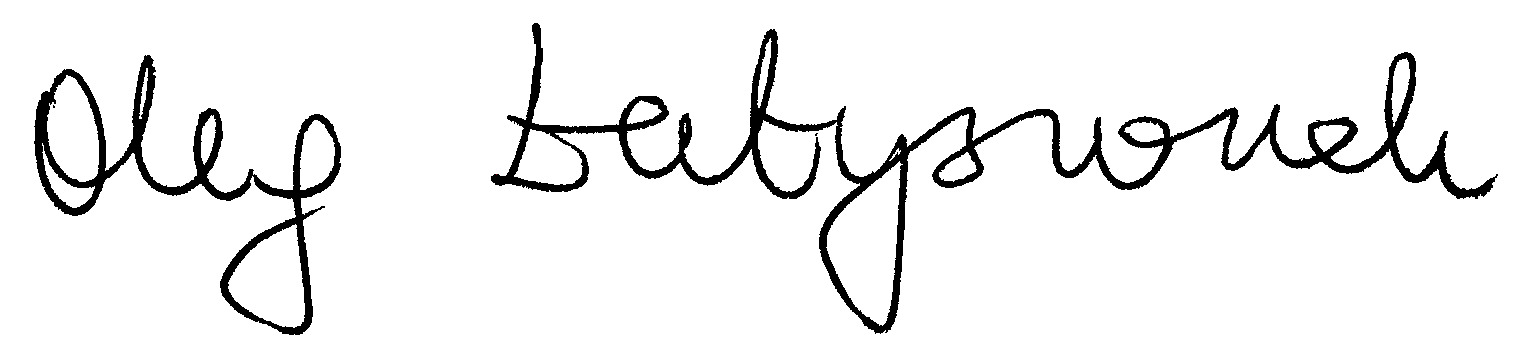
Signature of: oleg latyszonek